Question: Explain the disease:
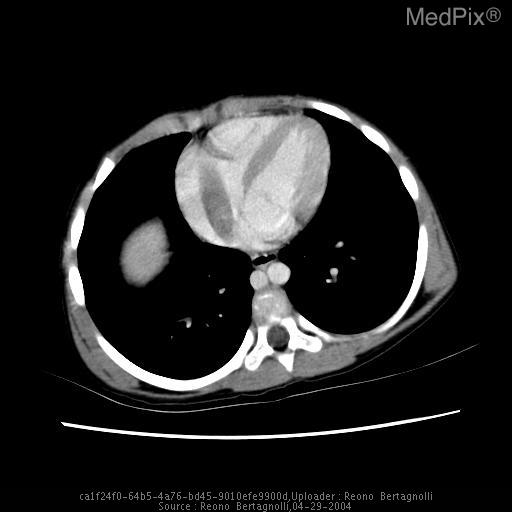
Answer: The disease is discussed as: Wilms' tumor is the most common primary renal malignancy and intra-abdominal tumor of childhood.  Ninety per cent occur in children less than 7 years of age, with a median age of 3-1/2 years.  The children are usually asymptomatic, most often presenting with clinical suspicion of an abdominal mass (approximately 70%).  Other symptoms include abdominal pain (30%), hematuria (15 to 20%), and less commonly with moderately severe hypertension and nonspecific constitutional symptoms (fever, malaise, gastrointestinal complaints).  There is a higher incidence of Wilms' tumor in patients with certain congenital abnormalities such as aniridia, hemi-hypertrophy, Beckwith-Wiedemann syndrome, nephroblastomatosis, and various genitourinary abnormalities (hypoplasia, fusion, ectopia, duplicated collecting systems, hypospadias, and cryptorchidism).

Wilms' tumor is secondary to proliferation of metanephric blastema.  It is typically bulky and usually extends within the renal parenchyma, displacing and distorting the pelvocalyceal system.  However, the mass may be exophytic or may, although rarely, be extrarenal.  The outcome following multimodal therapy depends on the initial stage and whether or not the tumor has favorable or unfavorable histology for response to treatment.  The unfavorable types include anaplastic, sarcomatous, and rhabdoid types.

The following stages have been described for Wilms' tumor:

I:  Tumor limited to kidney and completely resected, negative margins, intact renal capsule, not rupture.

II:  Tumor extends beyond kidney, but completely excised, negative margins, regional infiltration, spillage.

III:  Residual nonhematogenous tumor, confined to abdomen including lymph nodes, peritoneal implants, incomplete excision.

IV:  Hematogenous metastases beyond stage III, i.e., lung, liver, bone, brain.

V:  Bilateral renal involvement, at time of diagnosis.

Wilms' tumor is bilateral (Stage V) in 5 to 10% at time of initial diagnosis.  In a patient with unilateral Wilms', a contralateral tumor may develop 5 to 10 years later, although the majority occur within 2 years.  The work-up should include a plain abdominal supine radiograph, not only to look for mass affect but also to look for calcifications, skeletal abnormalities, and paravertebral masses which may help in differentiating Wilms' tumor from neuroblastoma.

The next imaging study should be abdominal and pelvic sonography to determine the organ of origin, the size and extent of the mass, the characteristics of the mass (solid, cystic, complex calcifications), the presence of regional lymphadenopathy, liver metastases, tumor thrombus in the renal vein, inferior vena cava, and/or right atrium, and to look for bilaterality of the mass.  One should also look for any evidence of nephroblastomatosis which appears sonographically as hypoechoic masses in the periphery of the kidney, thickening of the renal capsule, or as nodularity or lobulation of the kidney.  This entity, which may be an anlage for Wilms' tumor, is much more easily seen with contrast- enhanced CT.  Duplex and/or color Doppler imaging are particularly helpful in the evaluation of the venous vasculature structures that may be involved with Wilms' tumor.  Wilms' tumor is most often a solid mass, although cystic spaces may often be seen within the mass due to internal hemorrhage and/or necrosis.  We have noted that some of the cystic spaces within Wilms' tumor are large venous channels due to arteriovenous shunting.

Depending upon the sophistication of the ultrasound, one may choose to also obtain a baseline CT, unless nephroblastomatosis is suspected.  Certainly a baseline chest CT is recommended prior to surgery to look for pulmonary metastases.  During and after their treatment, sonography is an excellent noninvasive means of following the children.